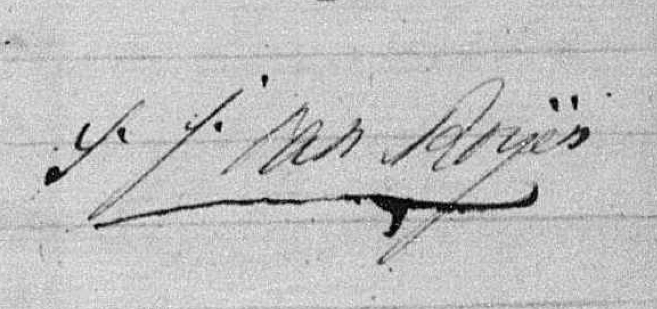
Signature of: stephanus jacobus van royen